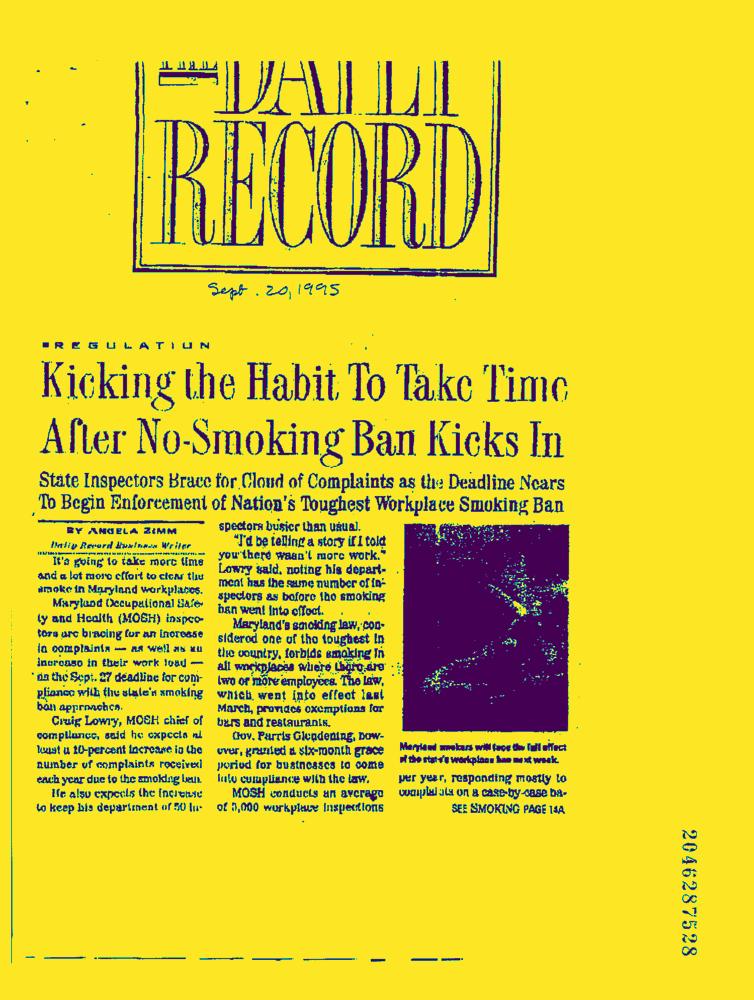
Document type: News-Article